Question: What was observed in the imaging?
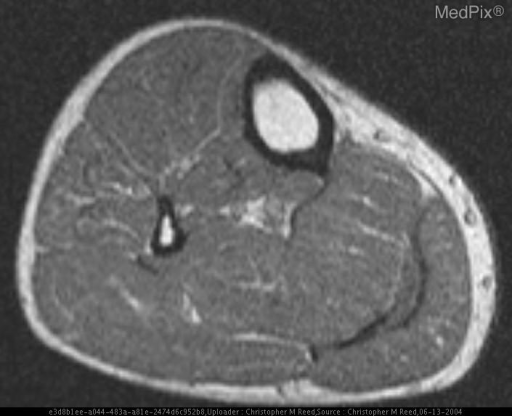
Answer: The imaging shows Figure 1
Axial T1 image shows curvilinear isointense signal between the medial head of the gastrocnemius and the soleus.

Figure 2
Axial T2 Fat Suppressed image shows the high intensity signal between the medial head of the gastrocnemius and the soleus as well as edema within the medial head of gastrocnemius muscle.

Figure 3
Coronal T2 image at a level between the gastrocnemius and the soleus muscles again shows the extent of this fluid collection between the two muscles. Figure 1.